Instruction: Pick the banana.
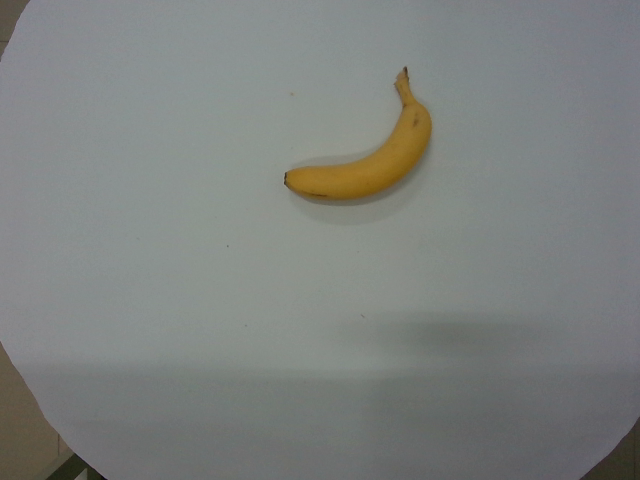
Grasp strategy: vertical